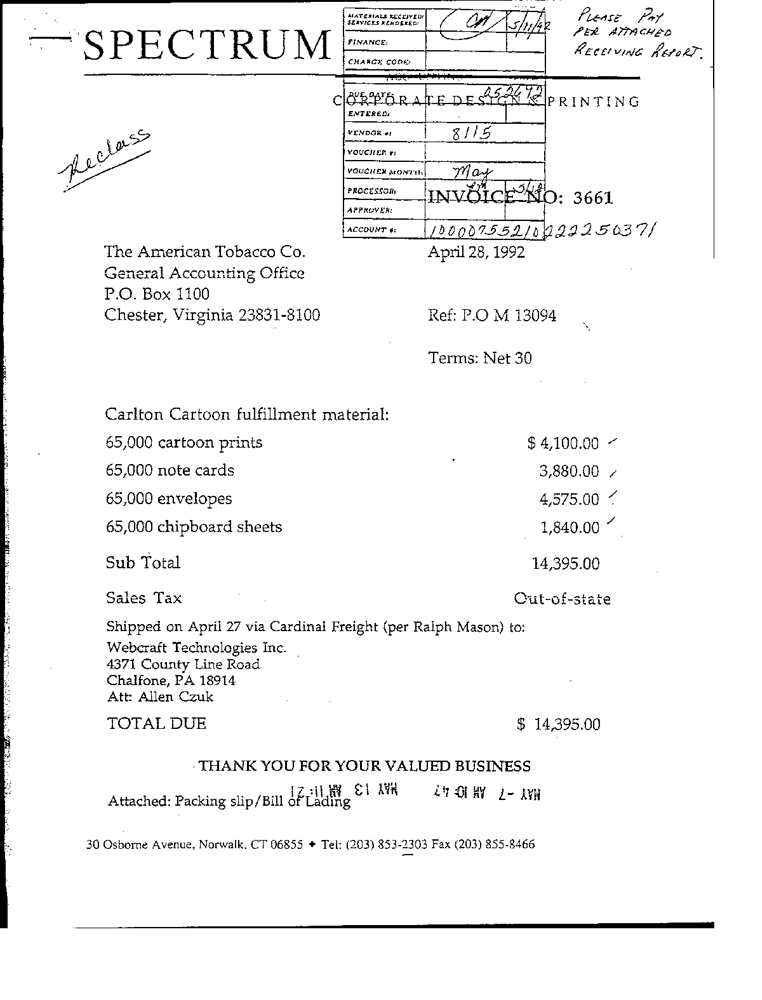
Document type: Invoice